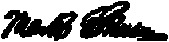
Signature of: mark skinner